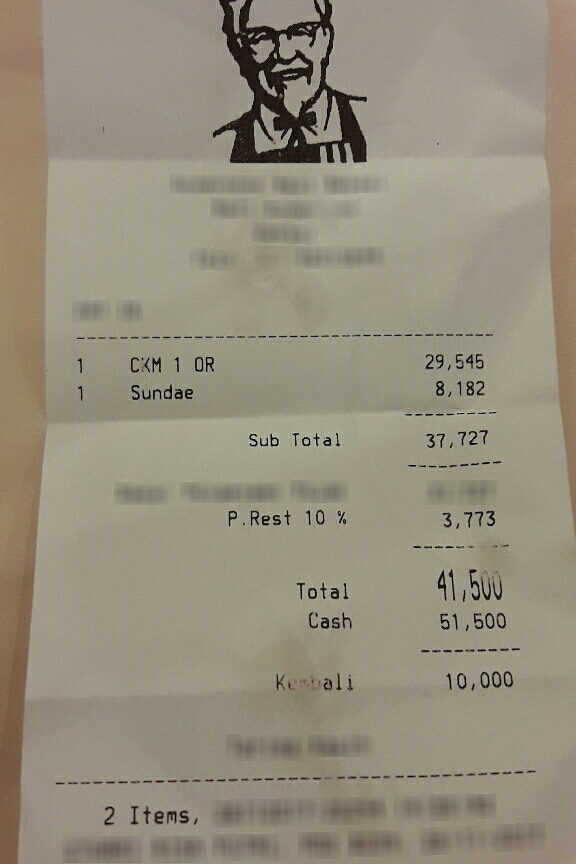
Number of items: 2
Subtotal: 37,727
Tax: 3,773
Total: 41,500
OCR text regions:
text: 1
text: CKM
text: 1
text: OR
text: 29,545
text: 1
text: Sundae
text: 8,182
text: Total
text: 41,500
text: Cash
text: 51,500
text: Kembali
text: 10,000
text: 2
text: Items,
text: Sub
text: Total
text: 37,727
text: P.Rest
text: 10
text: %
text: 3,773